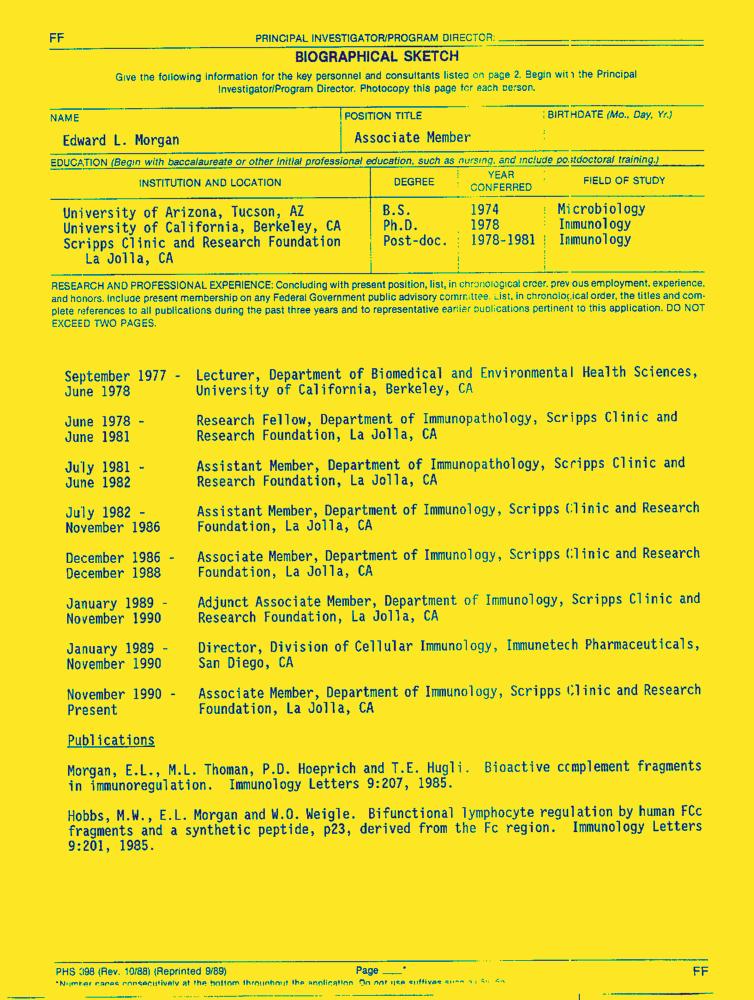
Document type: Resume-Doc